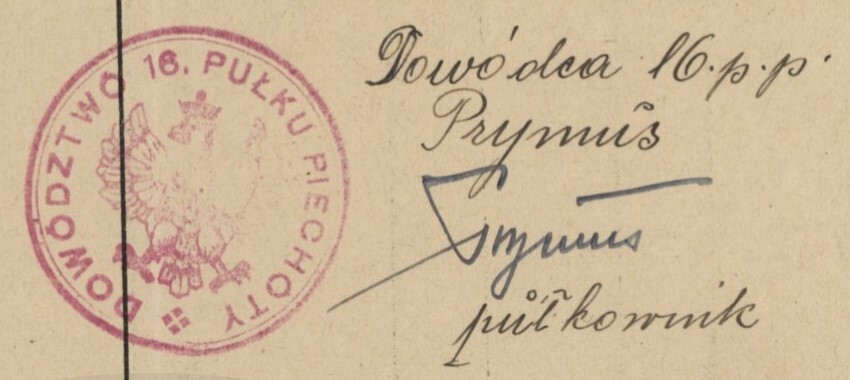
Signature of: jan prymus